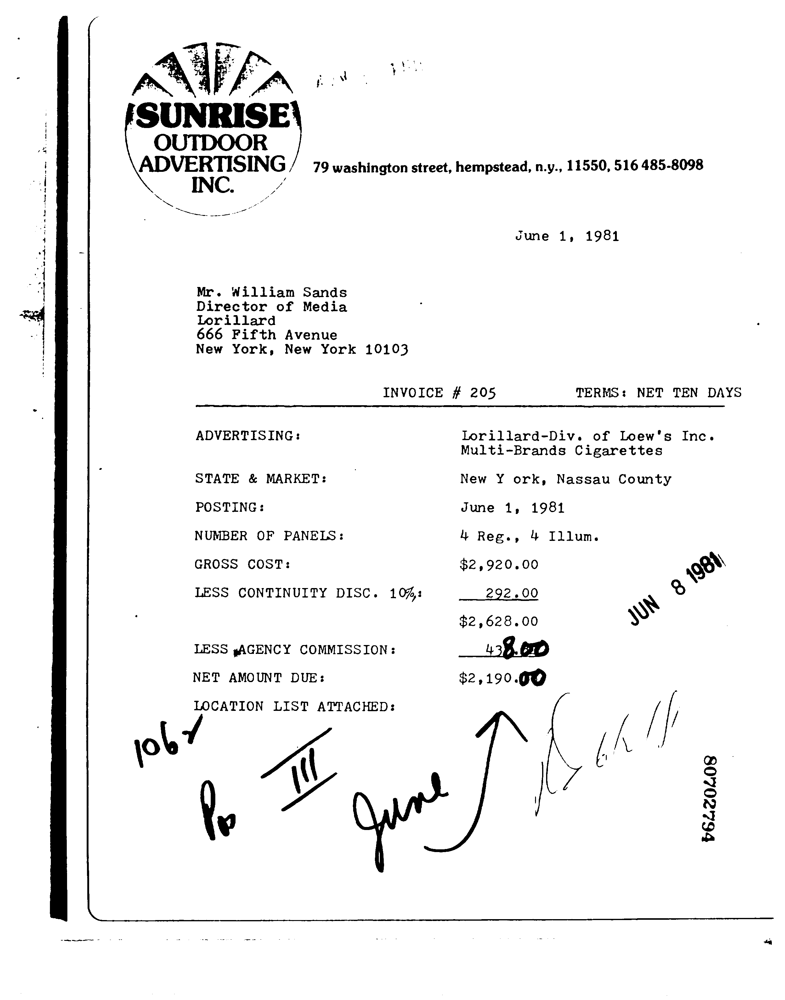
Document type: Invoice